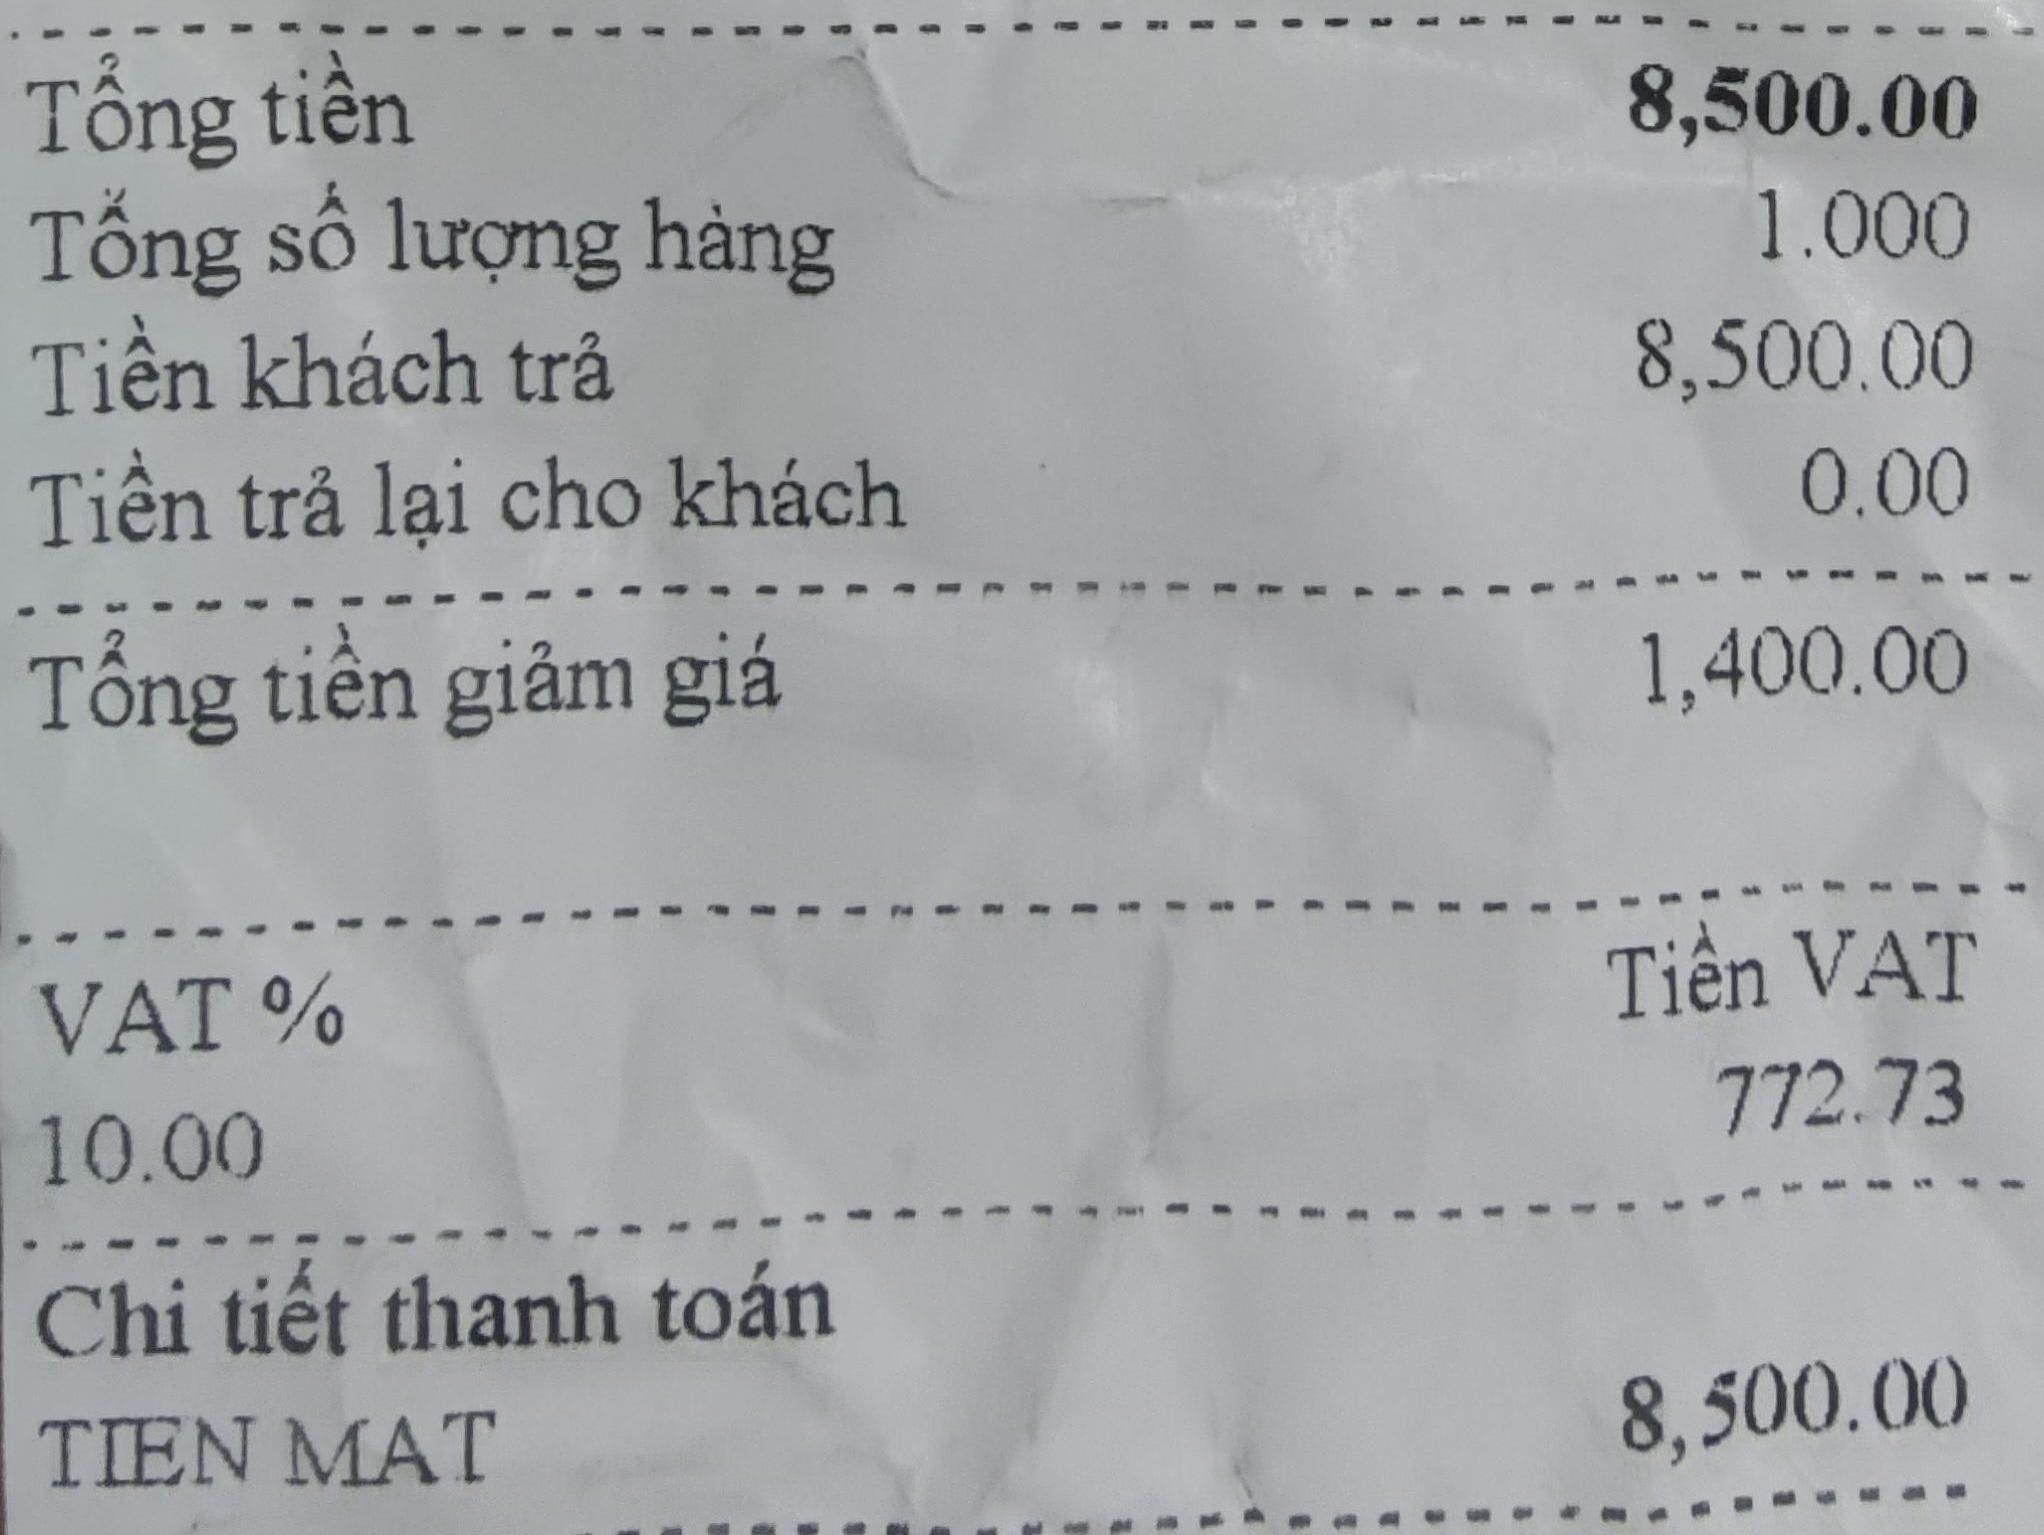
Tổng tiền 8,500.00
Tổng số lượng hàng 1.000
Tiền khách trả 8,500.00
Tiền trả lại cho khách 0.00
Tổng tiền giảm giá 1,400.00

VAT % Tiền VAT
10.00 772.73

Chi tiết thanh toán
TIEN MAT 8,500.00